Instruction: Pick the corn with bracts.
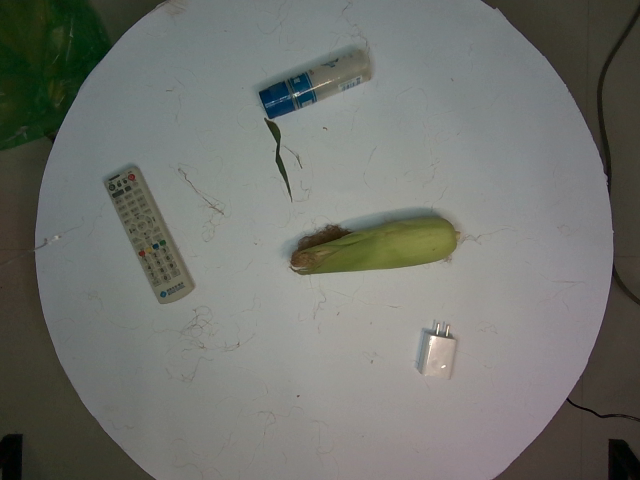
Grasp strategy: vertical